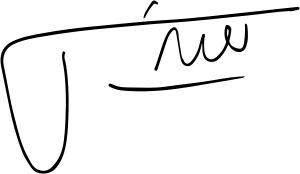
Signature of: ali larijani